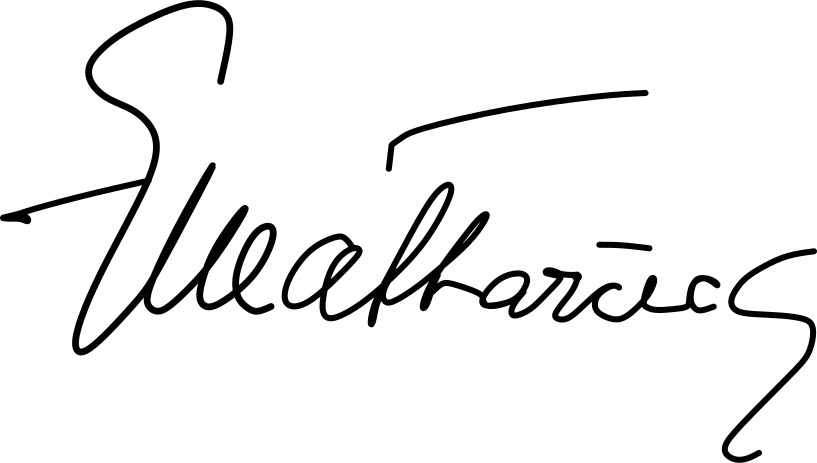
Signature of: ema starc